Question: Talk about the condition:
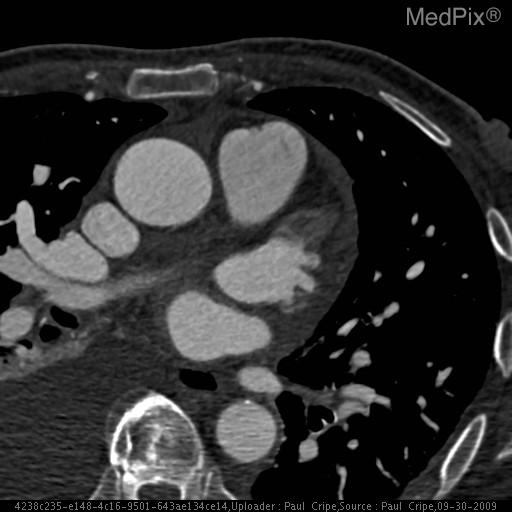
Answer: The disease is discussed as: The three classic mechanisms for thrombus formation include blood flow stasis, blood vessel wall damage, and a hypercoagulable state. All three of these are thought to contribute to the development of thrombi in patients with atrial fibrillation. This has considerable clinical relevance, with atrial fibrillation being a major cause of thromboembolic disease leading to serious morbidity and mortality.

While thrombus formation is possible anywhere within the heart depending on variations in anatomy and function of the atria, ventricles and valves, the left atrial appendage is of particular interest. Low blood velocities in the atrial appendage result in high incidences of thrombus formation compared to elsewhere in the heart. Roughly 90% of thrombi in patients with non-valvular atrial fibrillation arise in, or associated with, the left atrial appendage. It is thought that the anatomy of the appendage, with its relatively small communication to the left atrium and the presence of trabeculations, predisposes the area to low blood flow. In patients with atrial fibrillation, atrial contractile function decreases significantly, and there is relative blood stasis in the appendage leading to thrombus formation.

Traditionally, the left atrial appendage has been best evaluated by transesophageal echocardiography (TEE); while more invasive than transthoracic echocardiography (TTE), TEE was found to be much more effective at visualizing thrombi in the atria and the left atrial appendage. More recently, cardiac-gated computed tomography (CT) angiography has been shown to have thrombus detection values very similar to that of TEE (sensitivity and specificity values near 100%). Cardiac-gated CT may become the preferred modality for evaluation of suspected thromboembolic disease from a cardiac source in cases where TEE is not tolerated or non-diagnostic.

Thrombus formation in patients with atrial fibrillation is counteracted in the majority of moderate to high risk patients with warfarin therapy. However, a sizable proportion of patients are unable to take oral anticoagulation therapy due to contraindications or are non-compliant. For this reason, there are techniques used to close the left atrial appendage, either in an open approach during surgery (for valve replacement, for example) or, more recently, with percutaneous devices. Long term outcome studies are still pending, however, left atrial appendage occlusion may become a viable method for stroke prevention in patients unable to take oral anticoagulants.